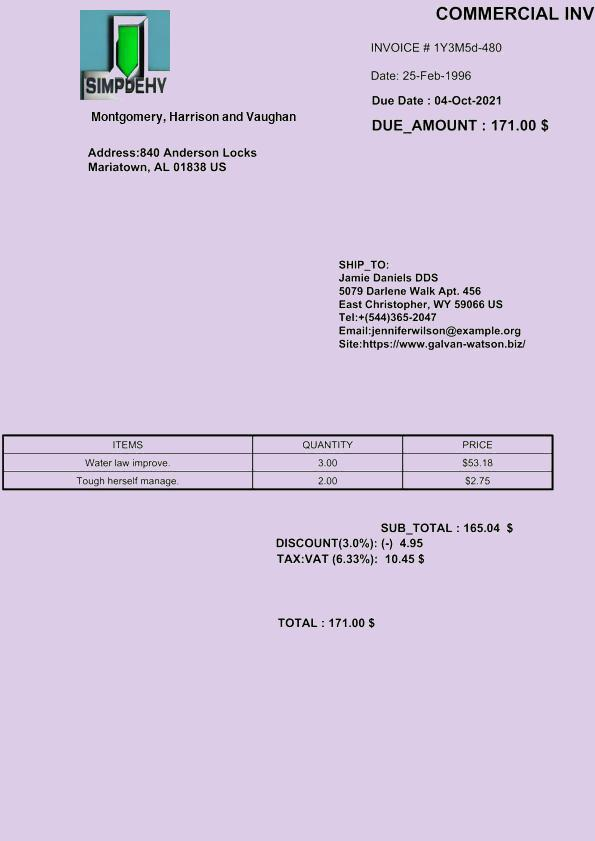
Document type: Invoice